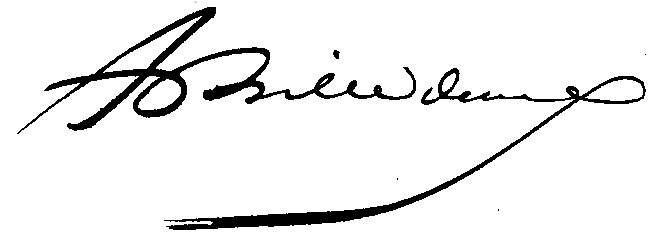
Signature of: achille denis